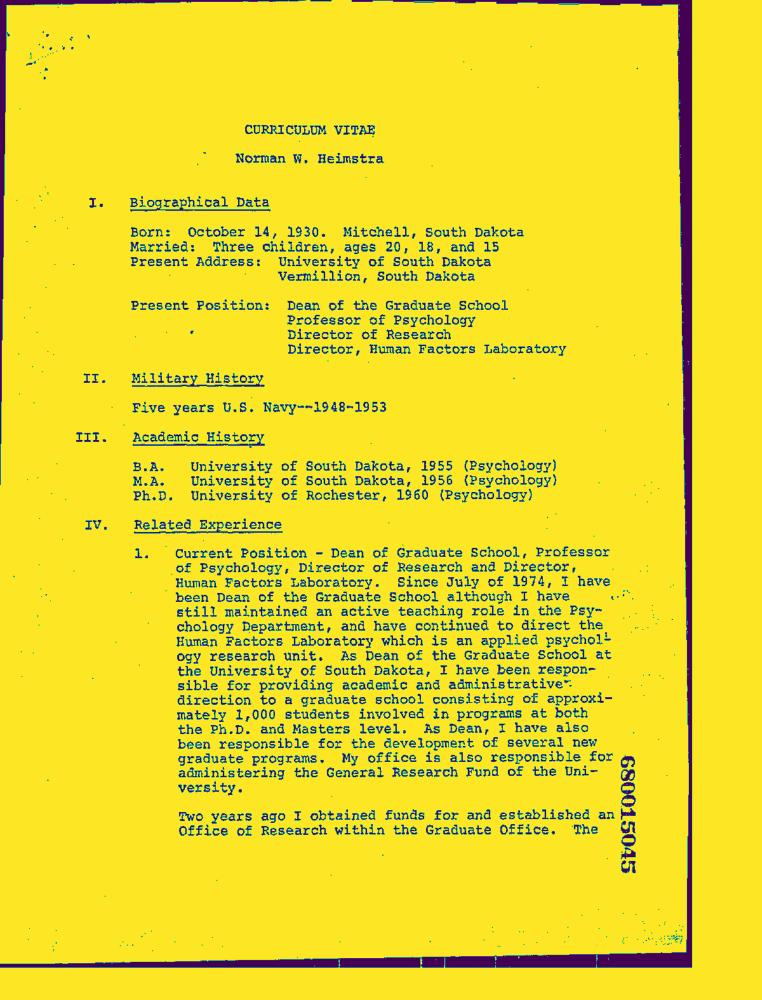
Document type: Resume-Doc